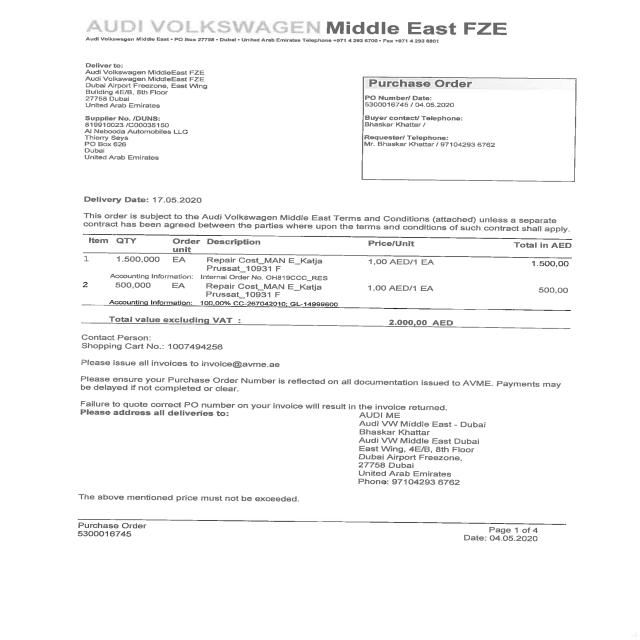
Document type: Invoice